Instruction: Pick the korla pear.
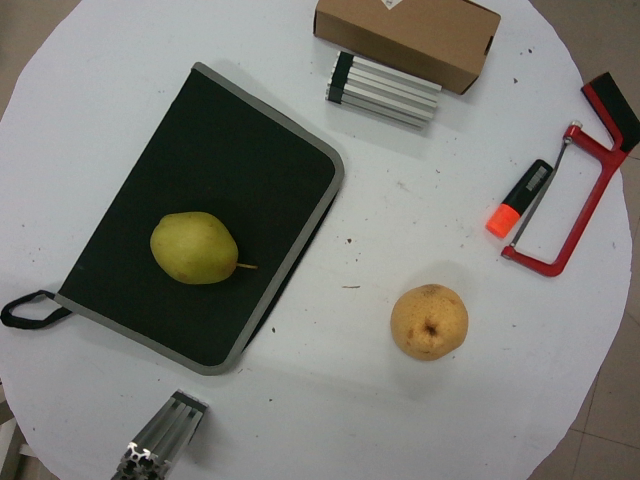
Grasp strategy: vertical